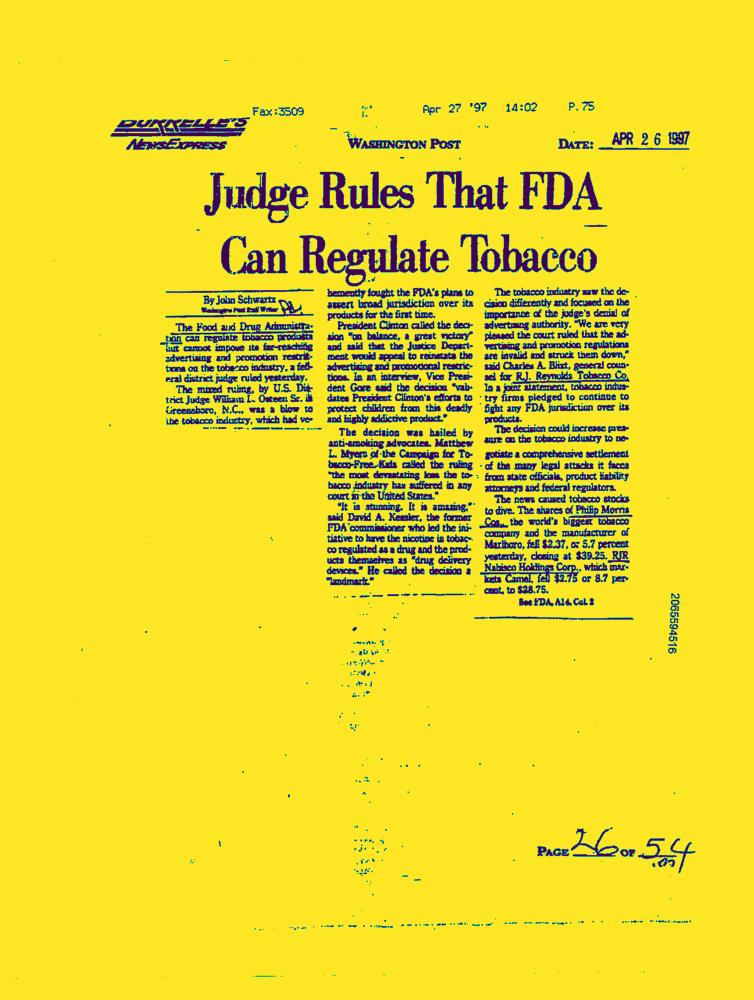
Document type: News-Article